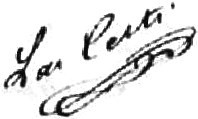
Signature of: lionel de cesti